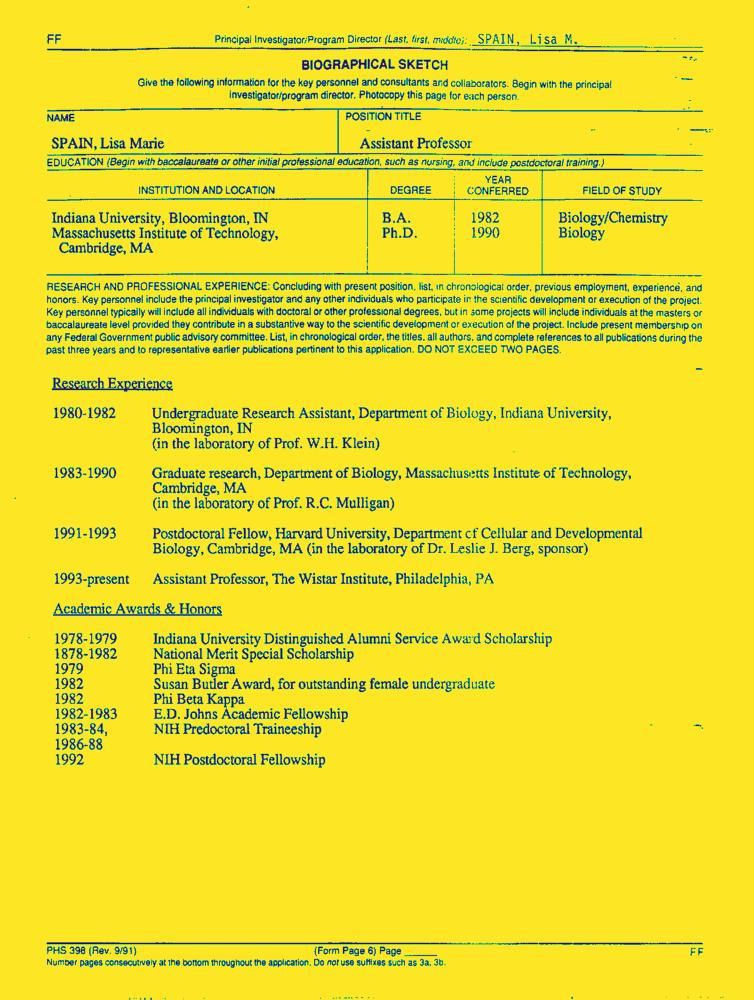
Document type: Resume-Doc